Question: What appears to be the issue?
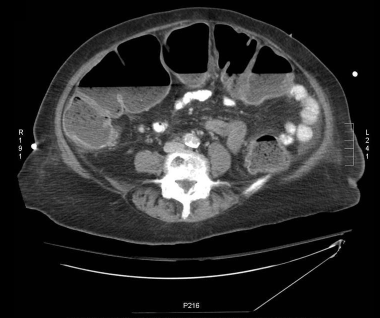
Answer: The findings suggest Supine Abdominal Film:  There is a large amount of air and stool seen throughout the colon.  The colon is diffusely dilated.  The cecum is dilated to 11.5cm.  The transverse colon is dilated to 9.5cm.  There is air seen to the level of the rectum.

CT, Abdomen/Pelvis with Intravenous and Enteric Contrast:  There is diffuse dilation of the colon with air and fluid levels present. There is diffuse wall thickening and enhancement in the rectosigmoid colon. The descending, transverse, and ascending colon are dilated to as much as 8.5cm.  The colonic wall enhances, but is not abnormally thickened.  There is contrast within the small bowel.  A small amount of air is seen within the small bowel and terminal ileum.  There is no evidence of perforation or extraluminal process.. There is diffuse dilation of the colon with air and fluid levels present. There is diffuse wall thickening and enhancement in the rectosigmoid colon. The descending, transverse, and ascending colon are dilated to as much as 8.5cm.  These features are consistent with a diagnosis of toxic megacolon.. The patient might have a history of This 83 year-old African-American female with a past medical history of hypothyroidism, hypertension, and type II diabetes mellitus presented to the emergency room with one week of constipation.  The patient had fallen 2 weeks prior to this presentation and by her report had been placed on acetaminophen/oxycodone for pain in her right knee.  Shortly thereafter, the frequency of her stools decreased.  At presentation, the patient had not passed stool in 5 days.    Of note, the patient was admitted about one month prior for hyponatremia that was complicated by Clostridium difficile colitis.  The patient was still receiving oral vancomycin for treatment.  On arrival, she denied any abdominal pain, nausea or vomiting, recent diarrhea, abdominal distension, dark or bloody stools, or bright red blood per rectum.
     Evaluation by the emergency physician noted a heart rate >150 beats per minute.  An electrocardiogram showed new onset atrial fibrillation with rapid ventricular response.  The patient was admitted to the cardiac care unit for further evaluation of the new dysrhythmia.  An acute abdominal series was obtained on admission for evaluation of constipation.
     Over the first night of admission, the dysrhythmia spontaneously converted to sinus tachycardia.  The patient had two large solid bowel movements, but then developed severe diffuse abdominal pain and distension with altered mental status by morning.  A surgical consult and further imaging were obtained..